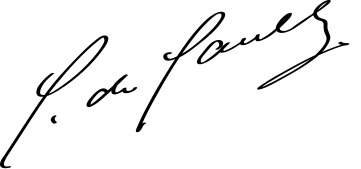
Signature of: charles de gaulle